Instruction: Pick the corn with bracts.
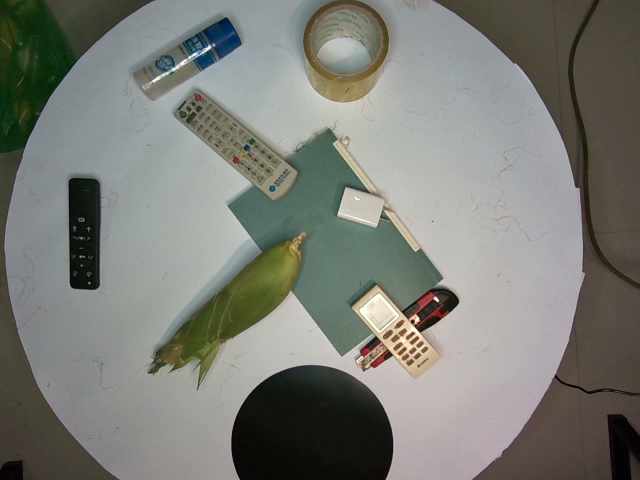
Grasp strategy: vertical